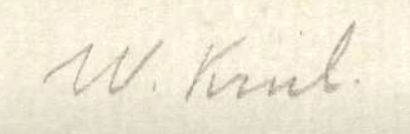
Signature of: willem crul